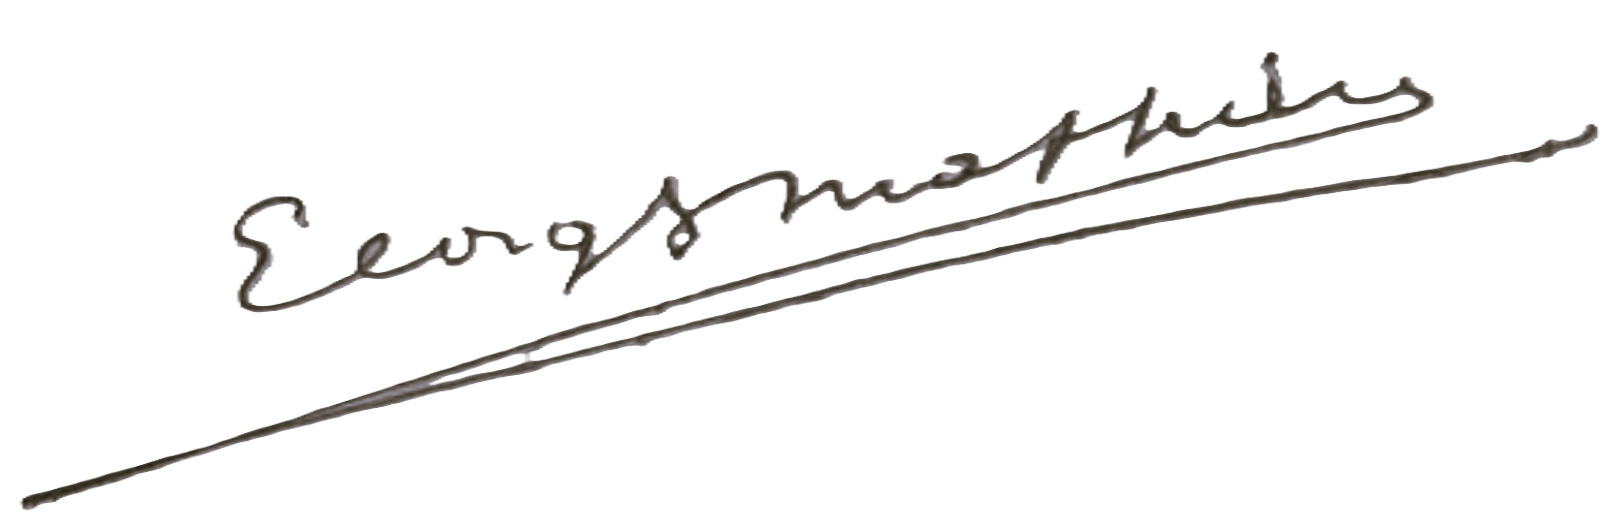
Signature of: georges mathieu